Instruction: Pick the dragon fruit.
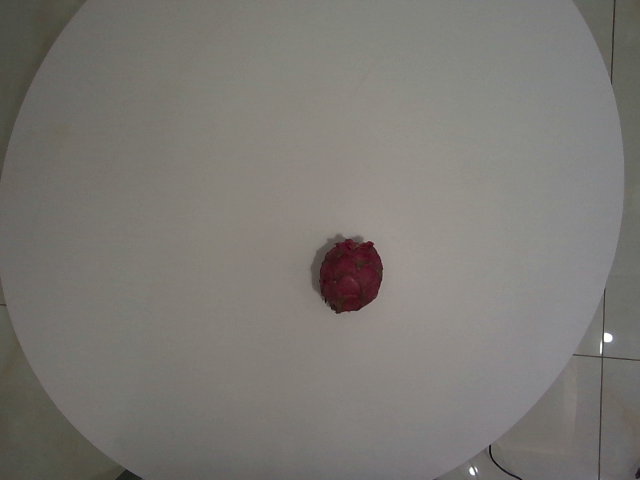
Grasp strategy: vertical